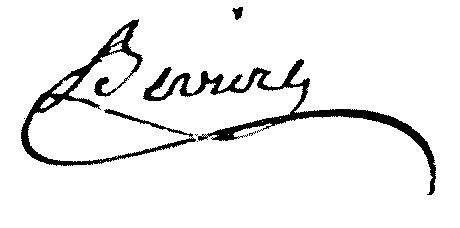
Signature of: jean baptiste pierre bevière